Question: What might the diagnosis be?
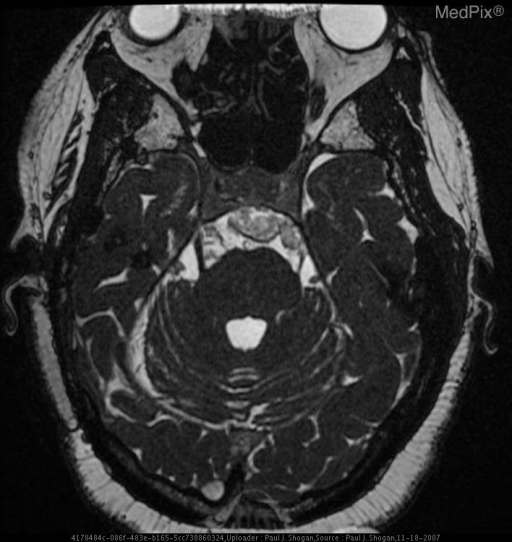
Answer: The possible diagnosis includes Epidermoid Tumor
Arachnoid Cyst.